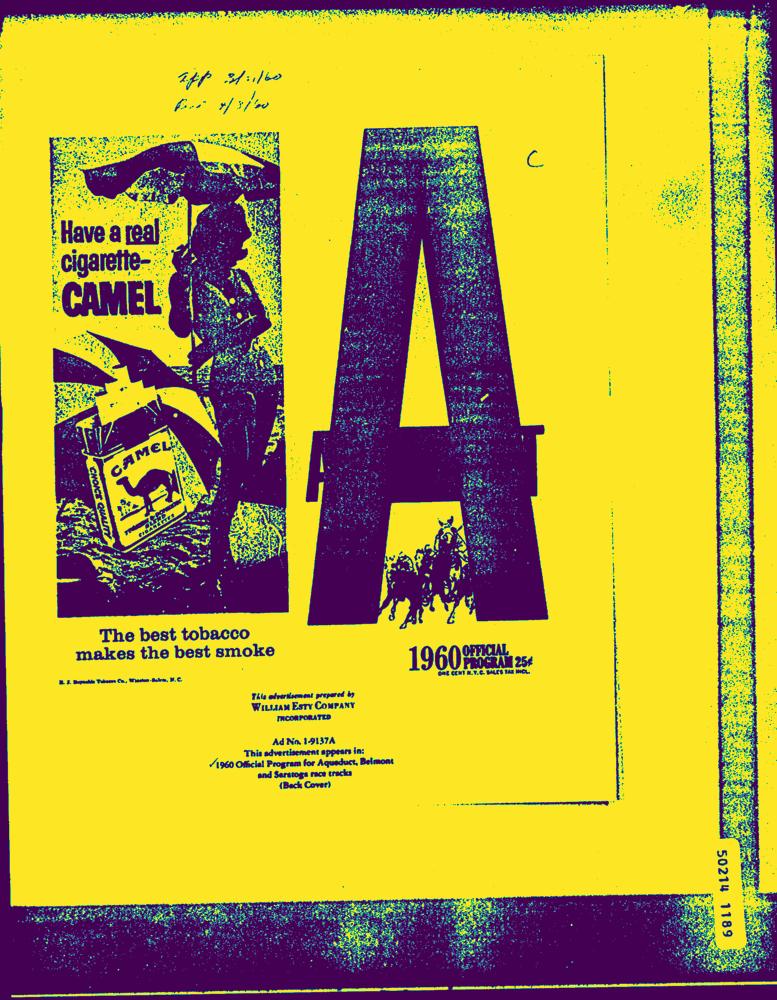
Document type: AD